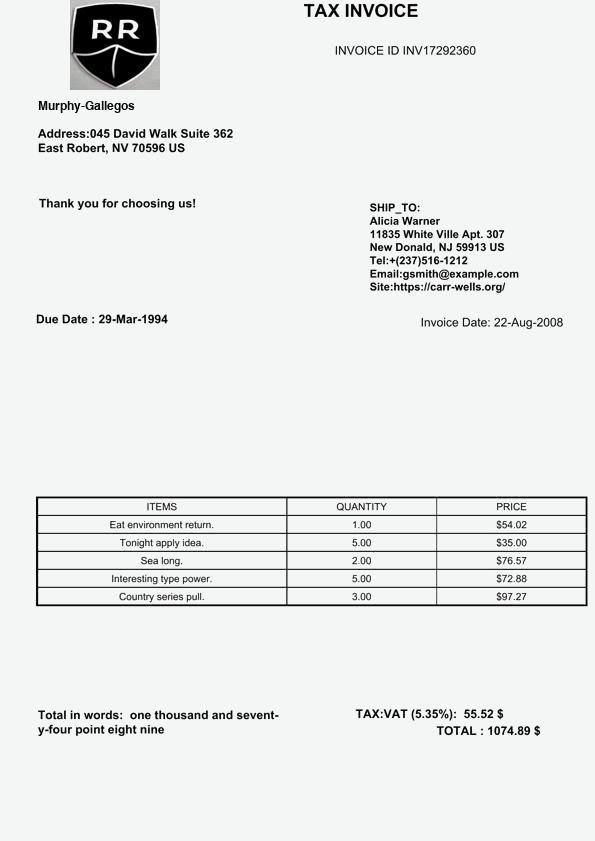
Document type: Invoice